Question: In what way does the history help explain the case?
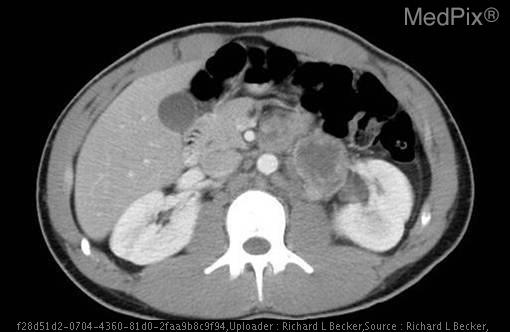
Answer: The patient's history of 20 y.o. man with trauma to the groin 4 days ago, presents with increasing pain and swelling of his left testicle for two days. is key in understanding the case.